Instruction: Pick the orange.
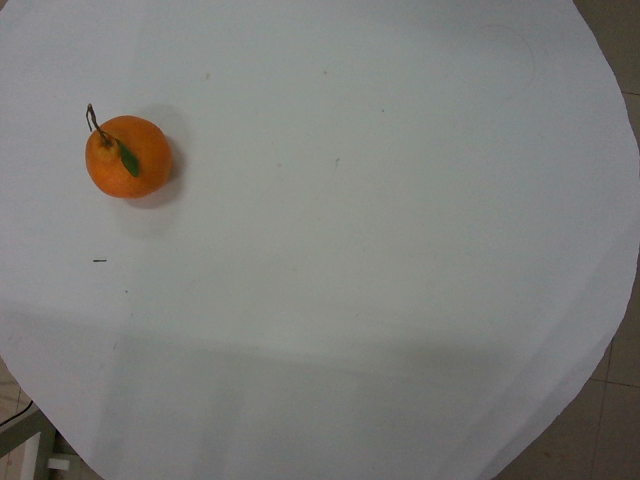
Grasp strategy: vertical